Question: What could the diagnosis suggest?
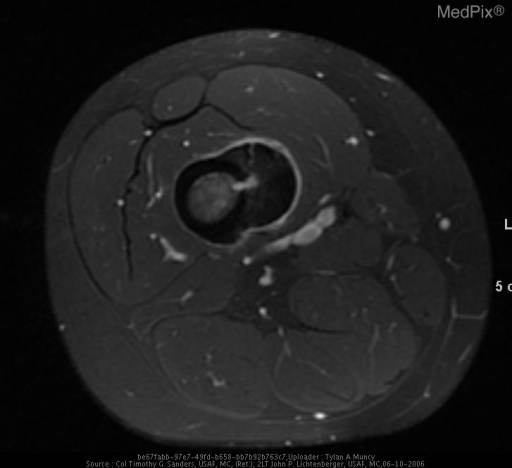
Answer: The possible diagnosis includes Stress fracture
Fibrous dysplasia
Chronic osteomyelitis
Osteosarcoma
Brodie's abscess
Bone island
Osteoblastoma.